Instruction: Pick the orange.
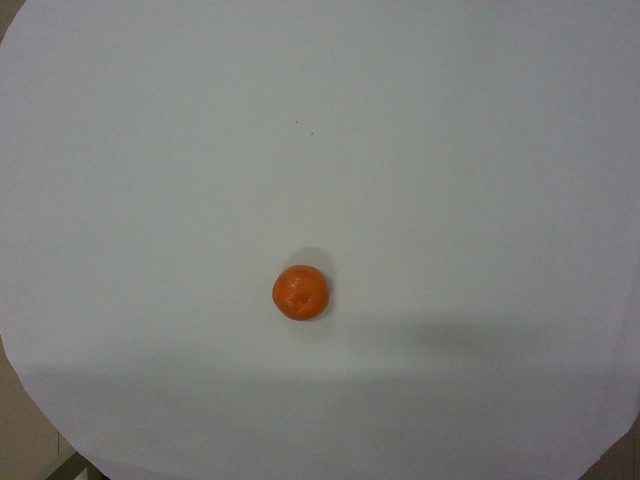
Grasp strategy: vertical